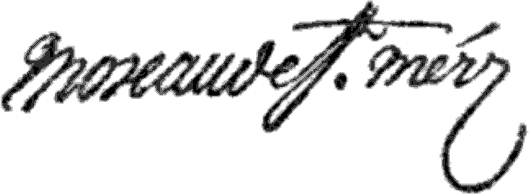
Signature of: louis élie moreau de saint méry